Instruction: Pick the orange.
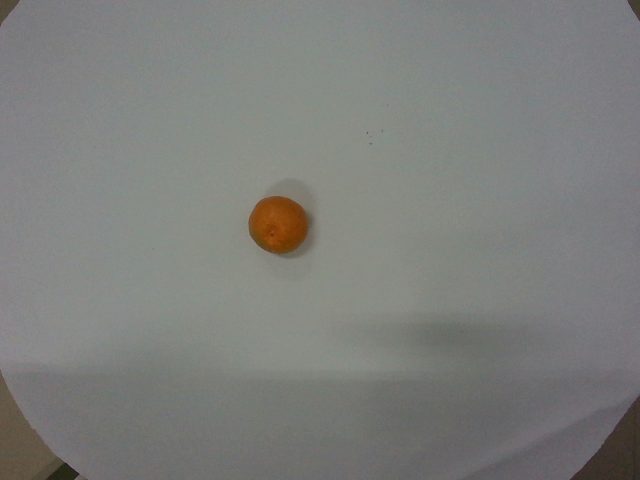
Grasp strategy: vertical